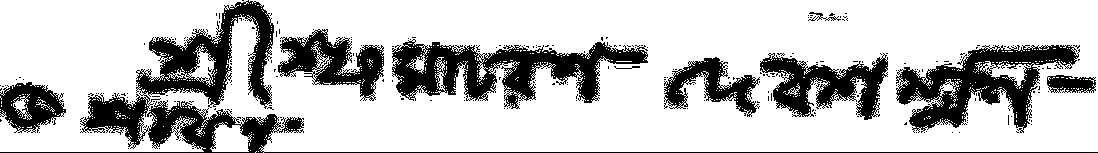
Signature of: shyama charan lahiri